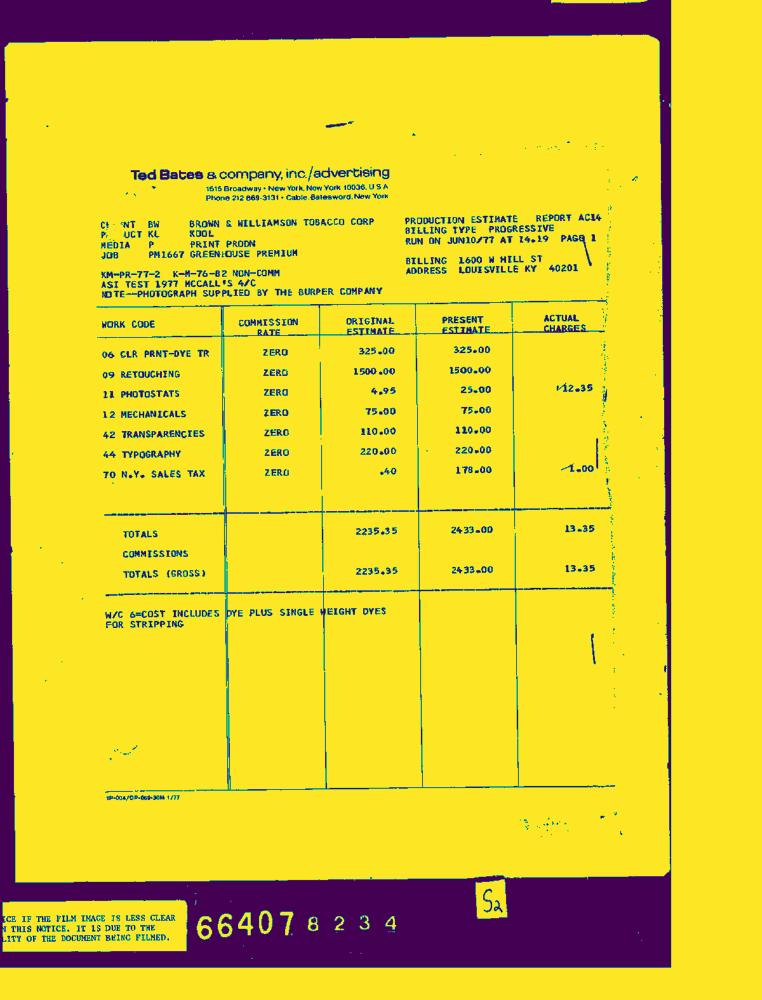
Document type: Invoice-Doc